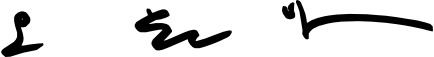
Signature of: oh yoon ah